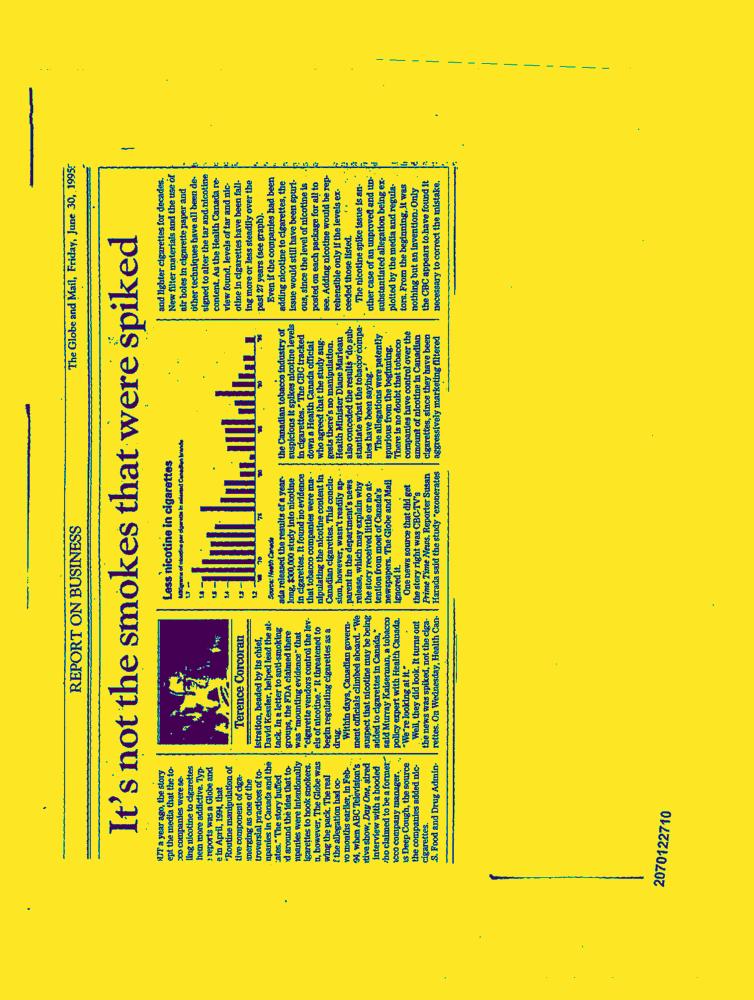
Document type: News-Article